Question: What do the imaging results show?
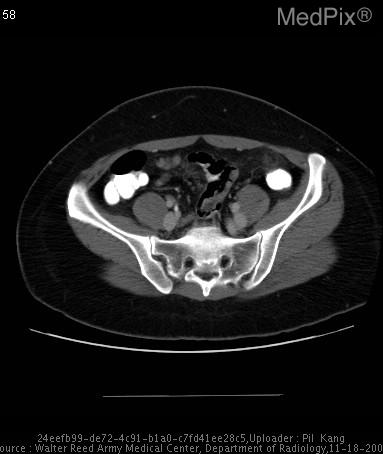
Answer: The imaging shows A small round fatty lesion adjacent to the proximal sigmoid colon outlined by a ring of soft tissue attenuation, plus surrounding stranding of mesenteric fat.  There is also a small focal thickening of the adjacent sigmoid colonic wall.  No diverticula were noted in the entirity of the sigmoid colon (not shown). Multiple axial CT images of the abdomen/pelvis demonstrates: small round fatty lesion adjacent to the proximal sigmoid colon outlined by a ring of soft tissue attenuation, plus surrounding stranding of mesenteric fat.  There is also a small focal thickening of the adjacent sigmoid colonic wall.  No diverticula were noted in the entirity of the sigmoid colon (not shown)..